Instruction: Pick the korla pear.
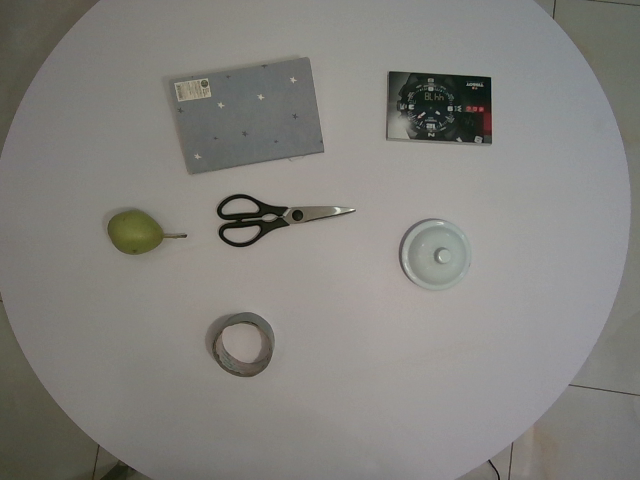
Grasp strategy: vertical